Question: What are the imaging findings?
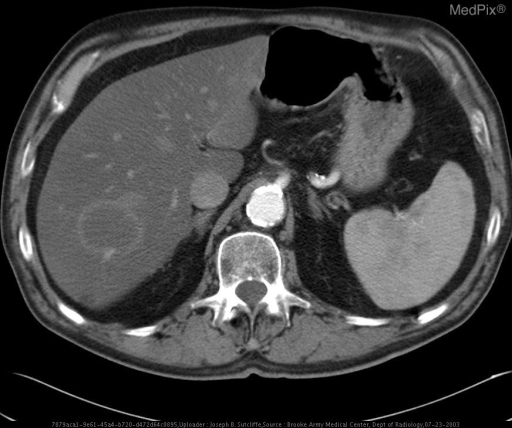
Answer: The imaging shows CECT demonstrates:
1. Two  masses in left lower lobe. The larger mass is approx. 4cm in diameter,  with a lobulated and spiculated margin.
2. 3.7 cm mass in the right posterior lobe of the liver with a vaguely enhancing margin and hypodense necrotic center.

Ultra-sound guided needle biopsy of the liver lesion images demonstrate a complex mass in the right posterior lobe of the liver, superior to the right kidney. One of the images demonstrates the biopsy needle in place at the periphery of the lesion. Metastatic lesion in liver. Arterial phase of contrast CT..